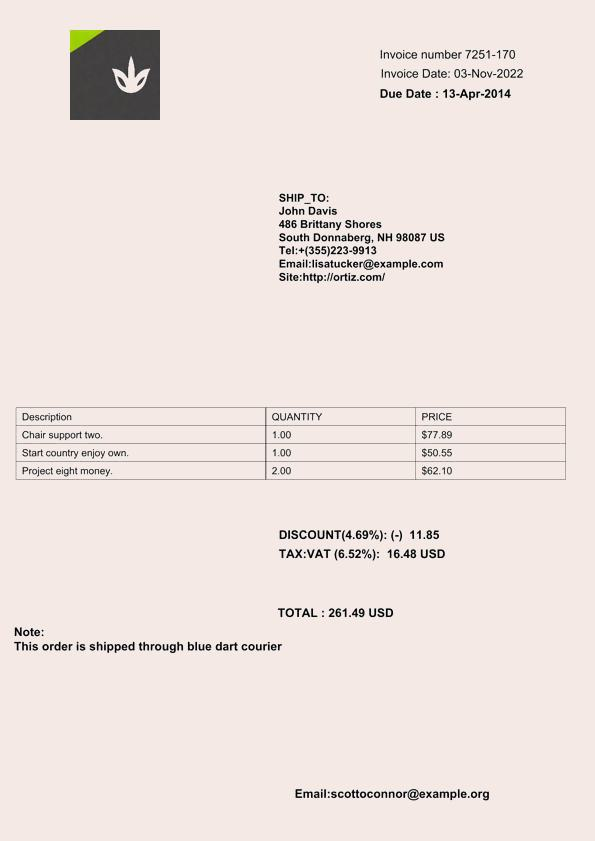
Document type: Invoice